Question: What type of tax is indicated in the document, personal property or real estate?
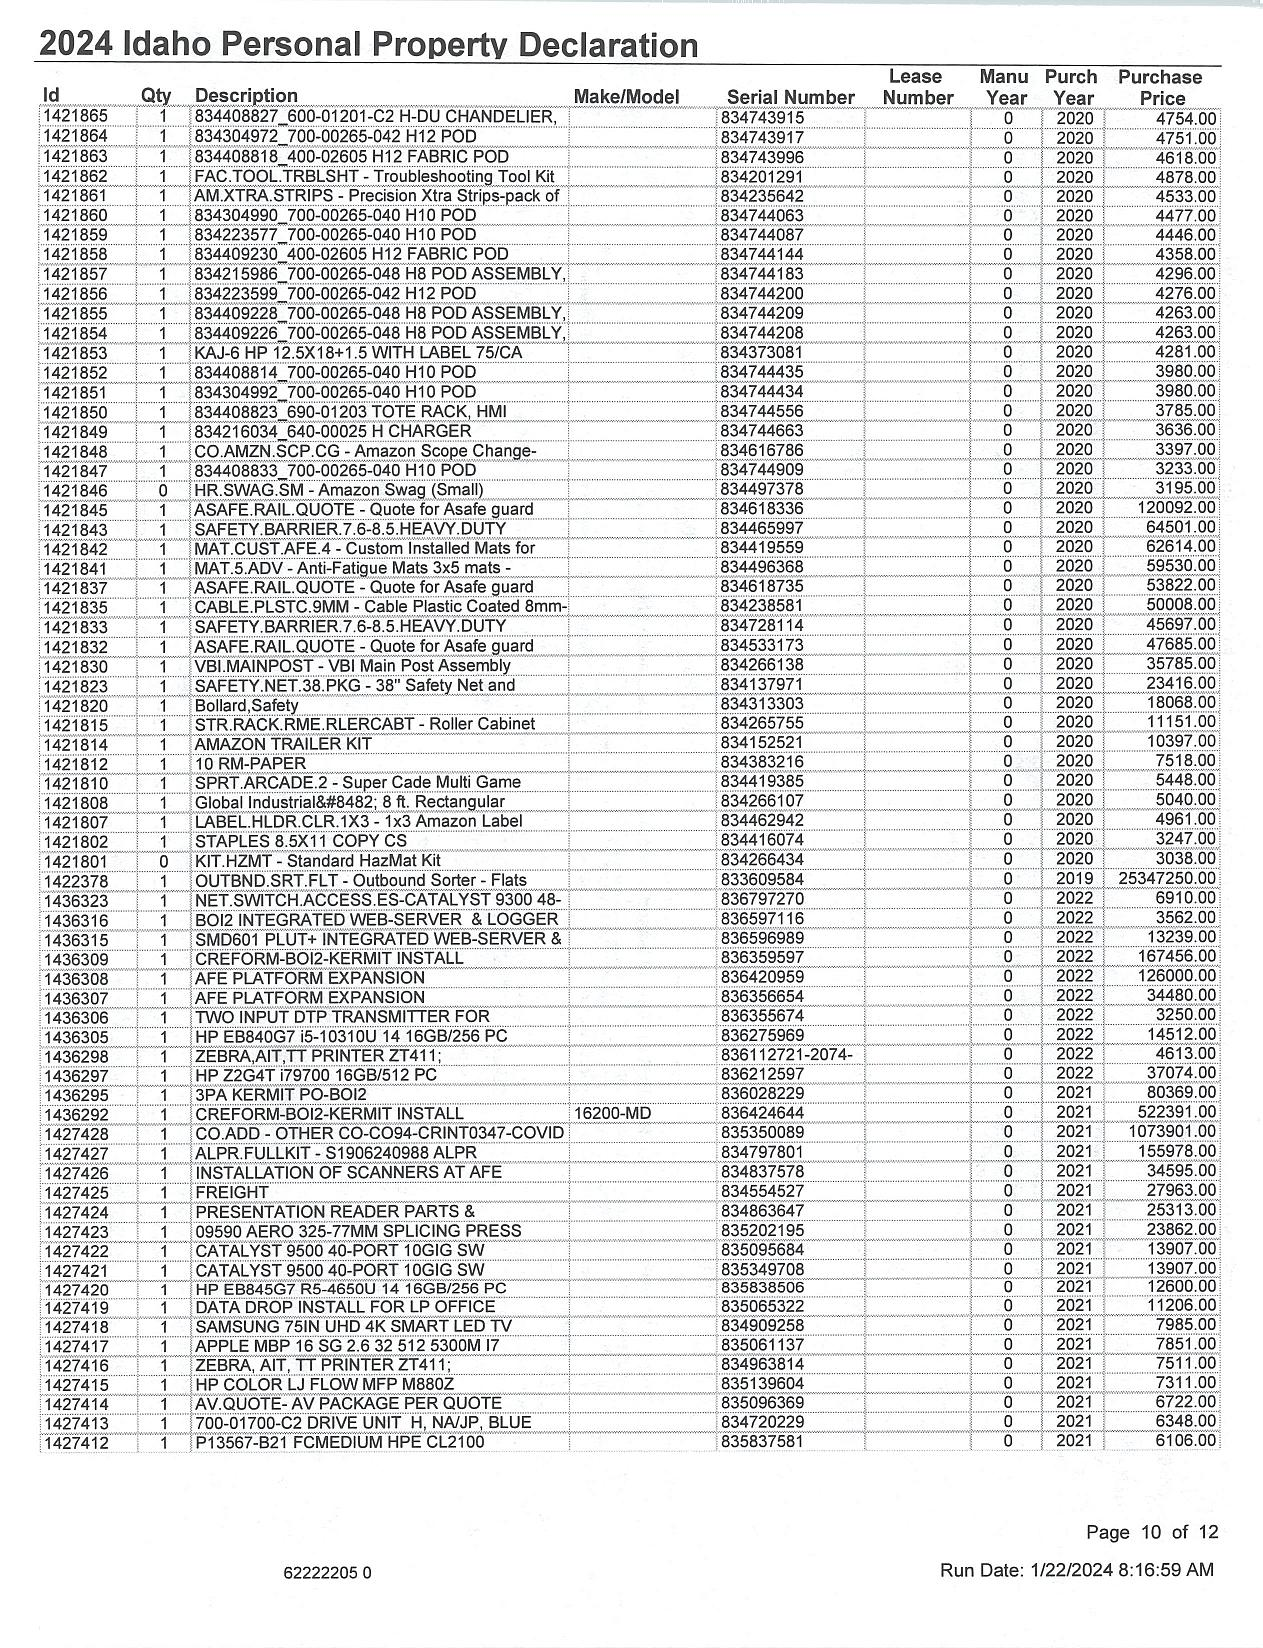
Answer: "Personal Property"